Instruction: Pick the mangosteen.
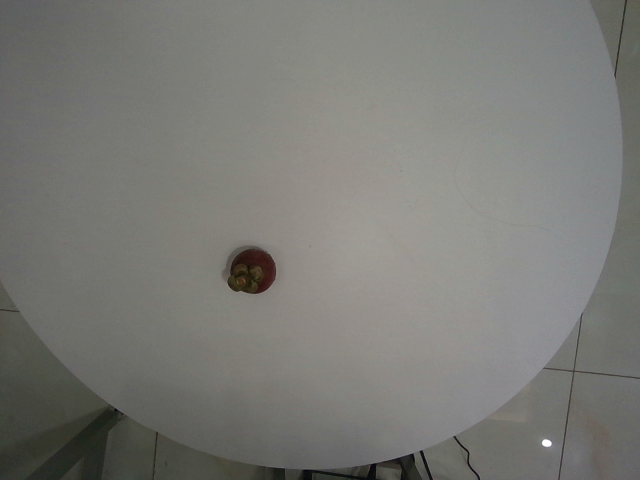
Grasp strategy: vertical